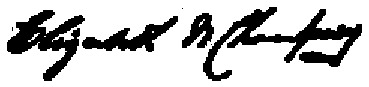
Signature of: elizabeth williams champney